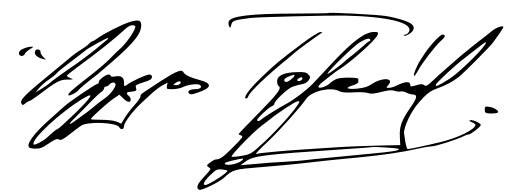
Signature of: aggelos terzakis